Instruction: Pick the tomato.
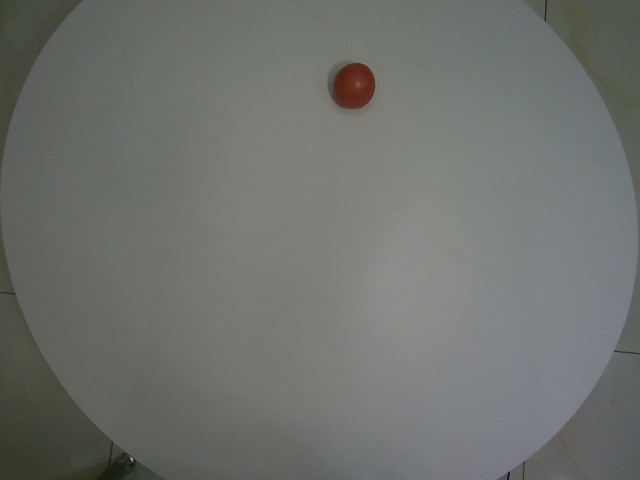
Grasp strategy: vertical